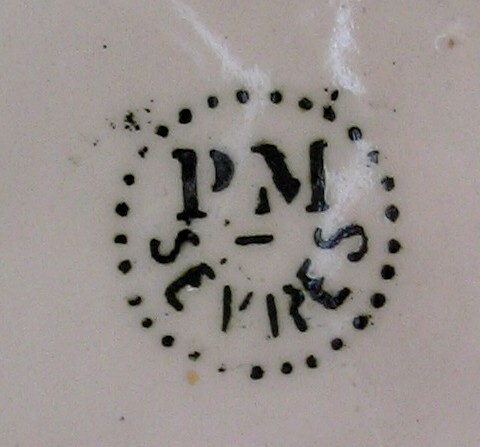
Signature of: henri milet